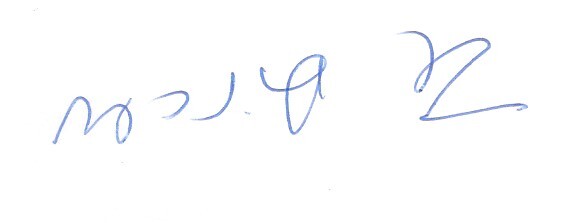
Signature of: josé dirceu